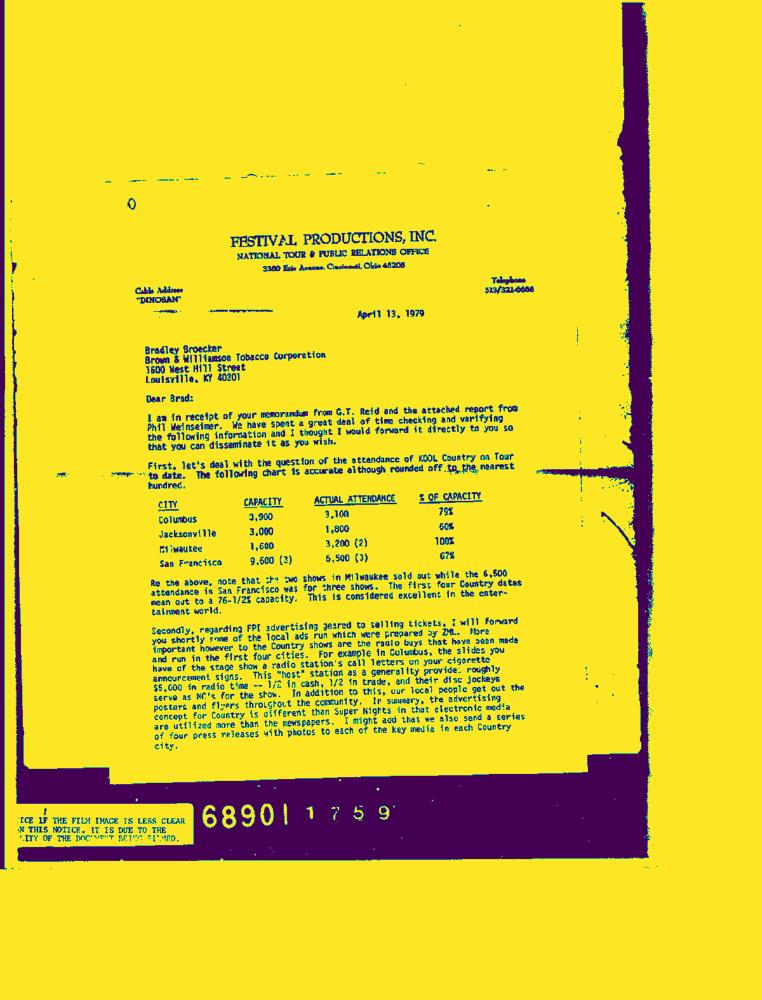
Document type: Letter-Doc